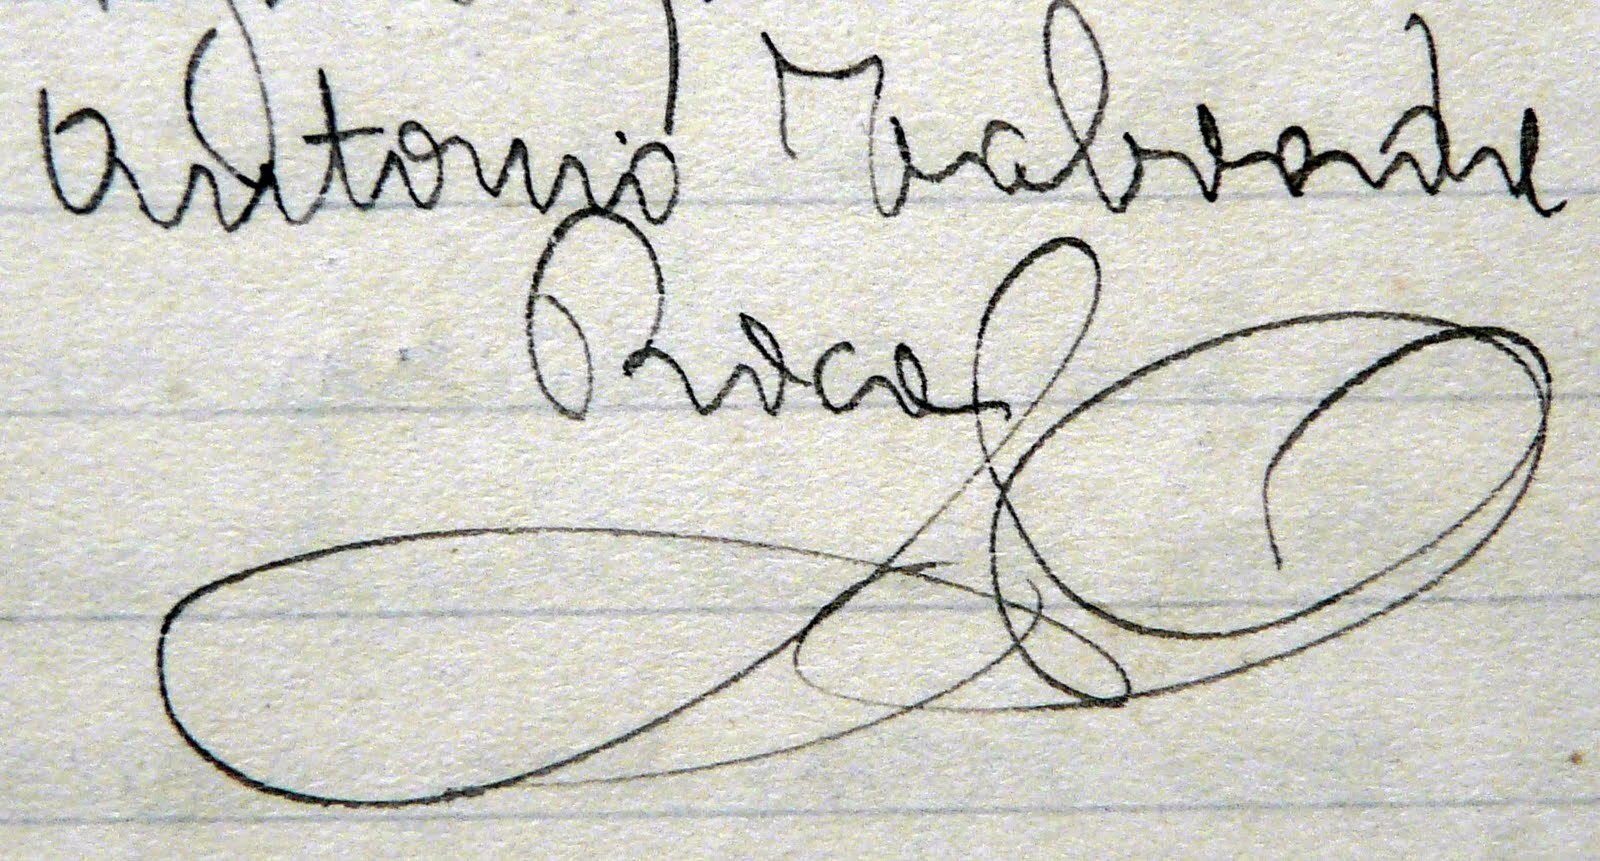
Signature of: antonio taboada roca